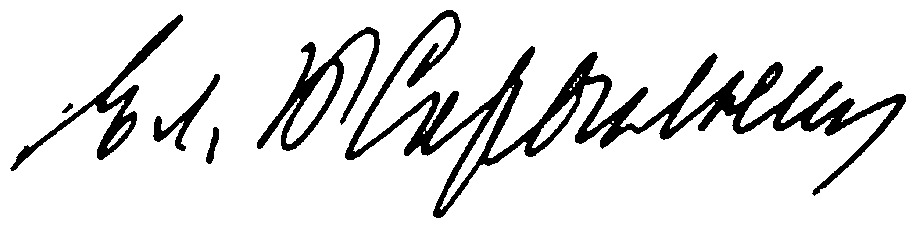
Signature of: yelena skrynnik